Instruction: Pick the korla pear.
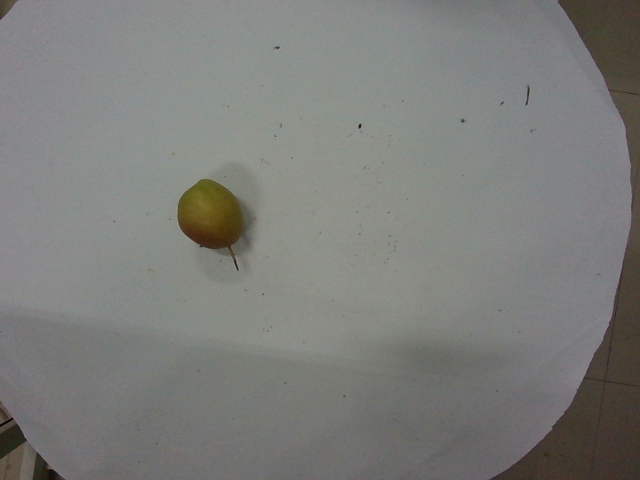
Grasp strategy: vertical